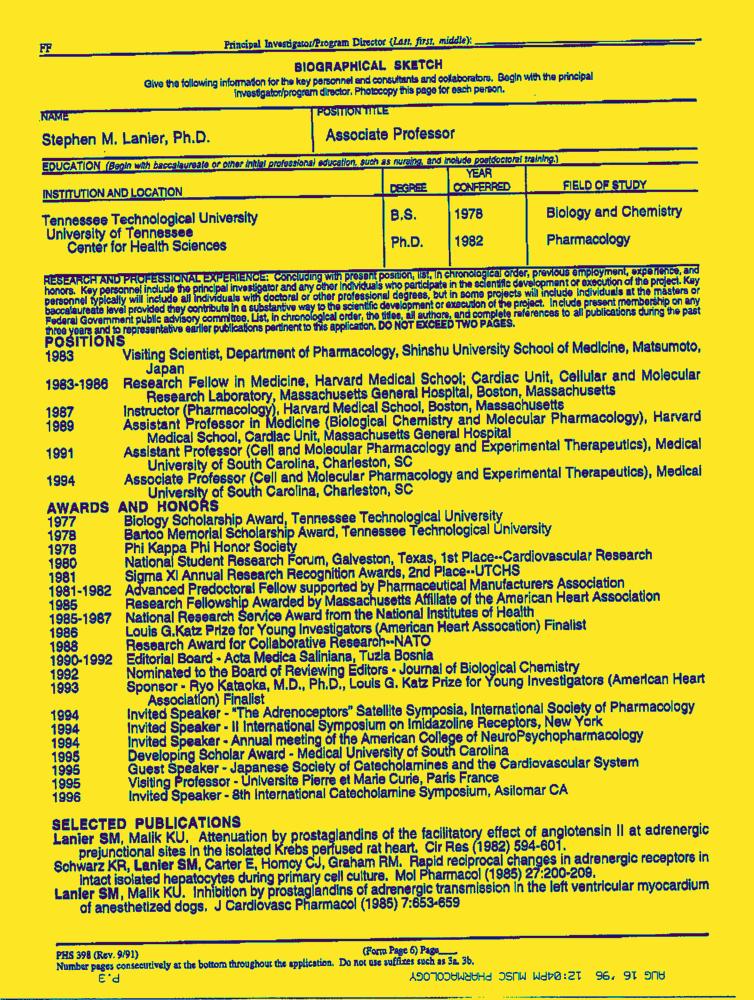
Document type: Resume-Doc